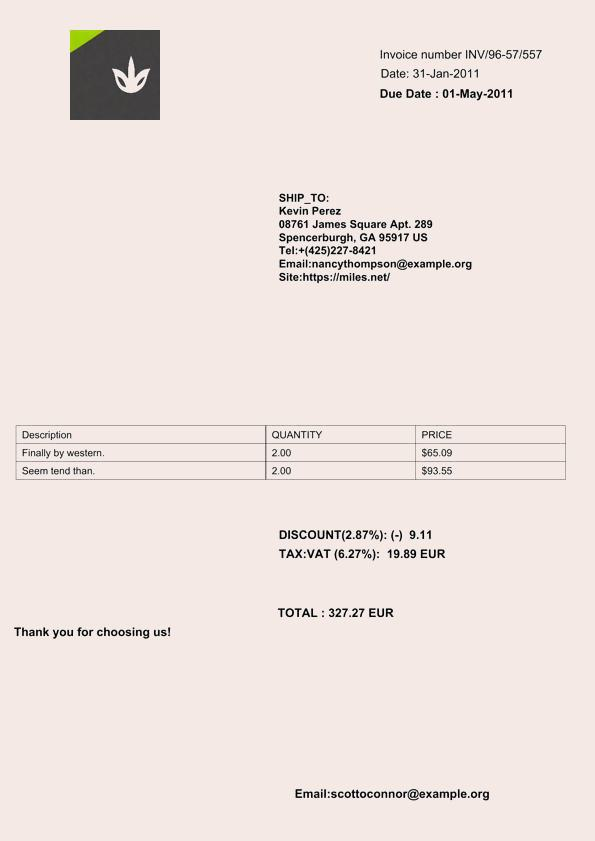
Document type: Invoice